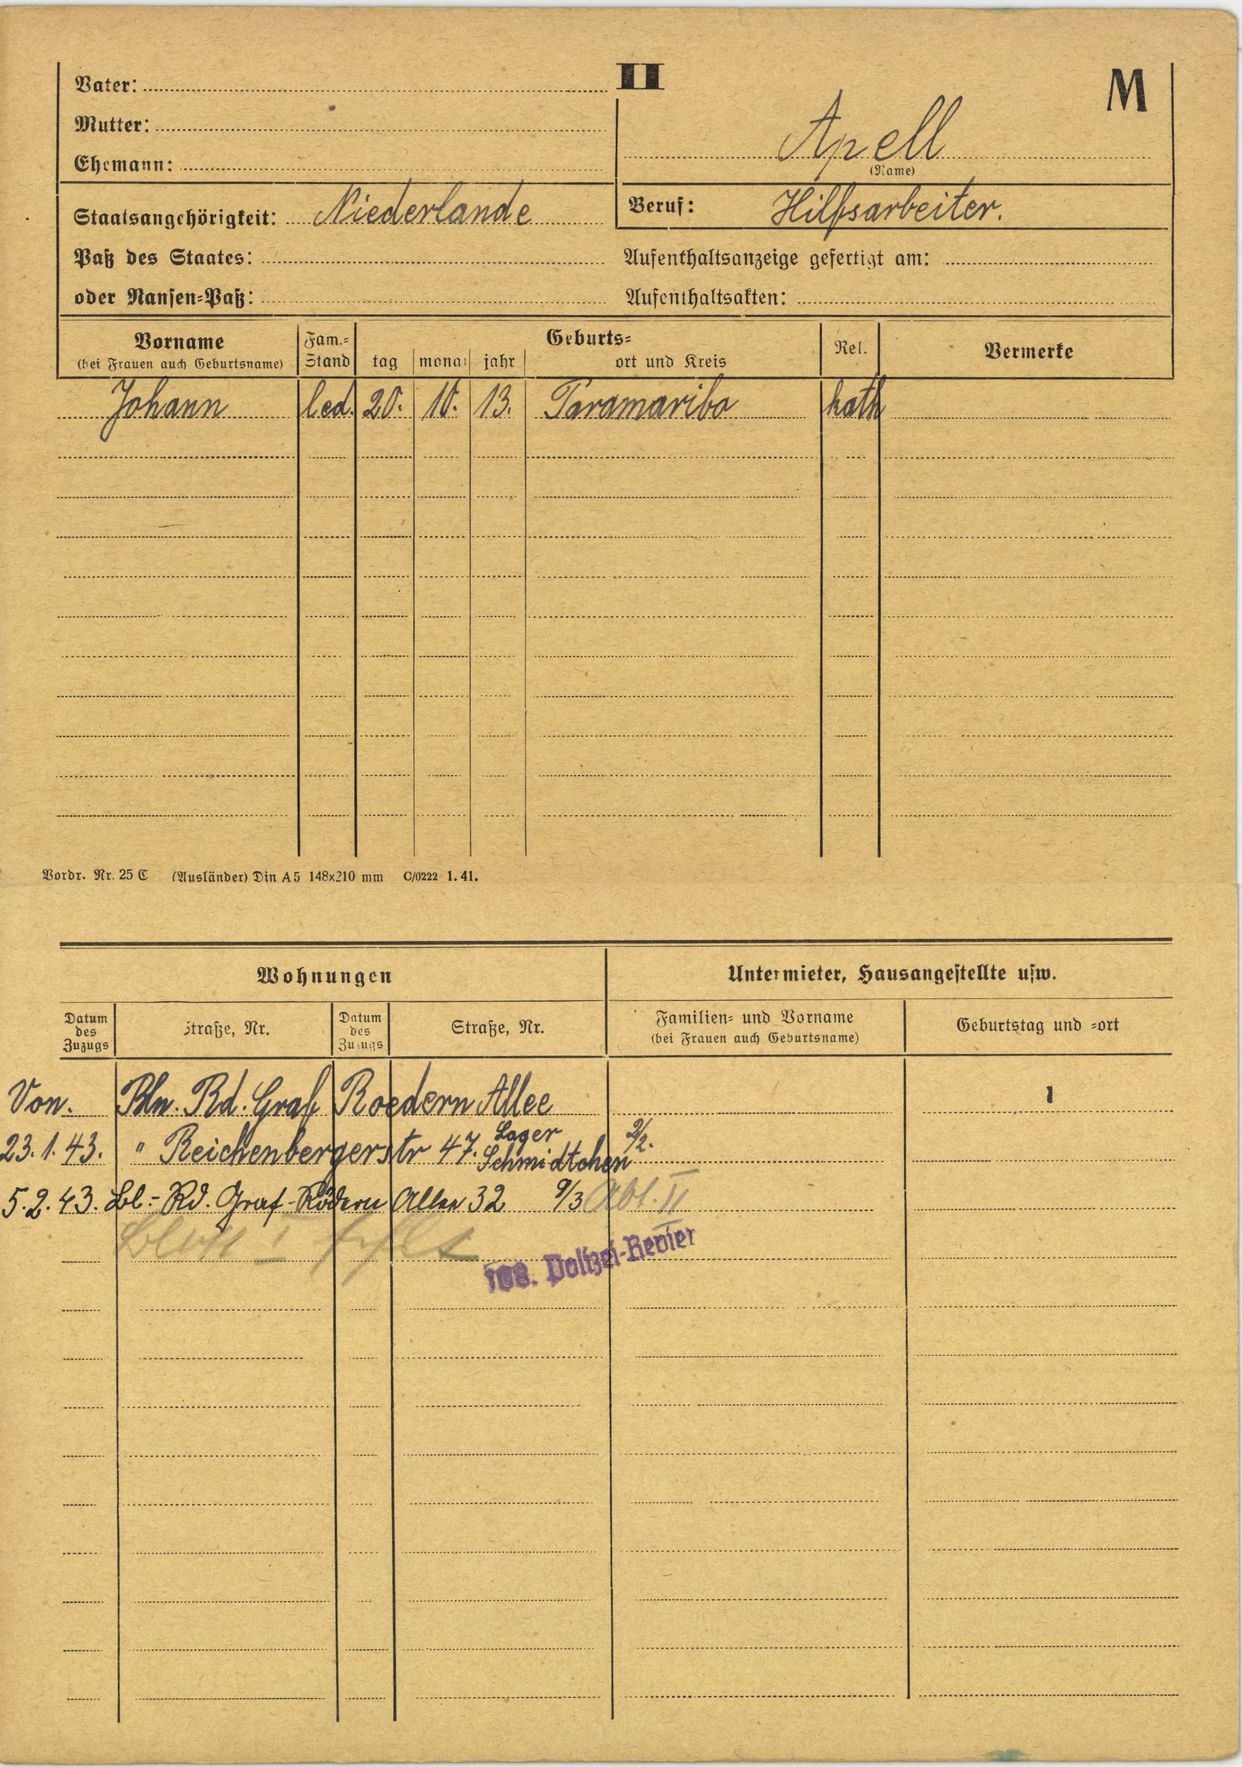
Apell